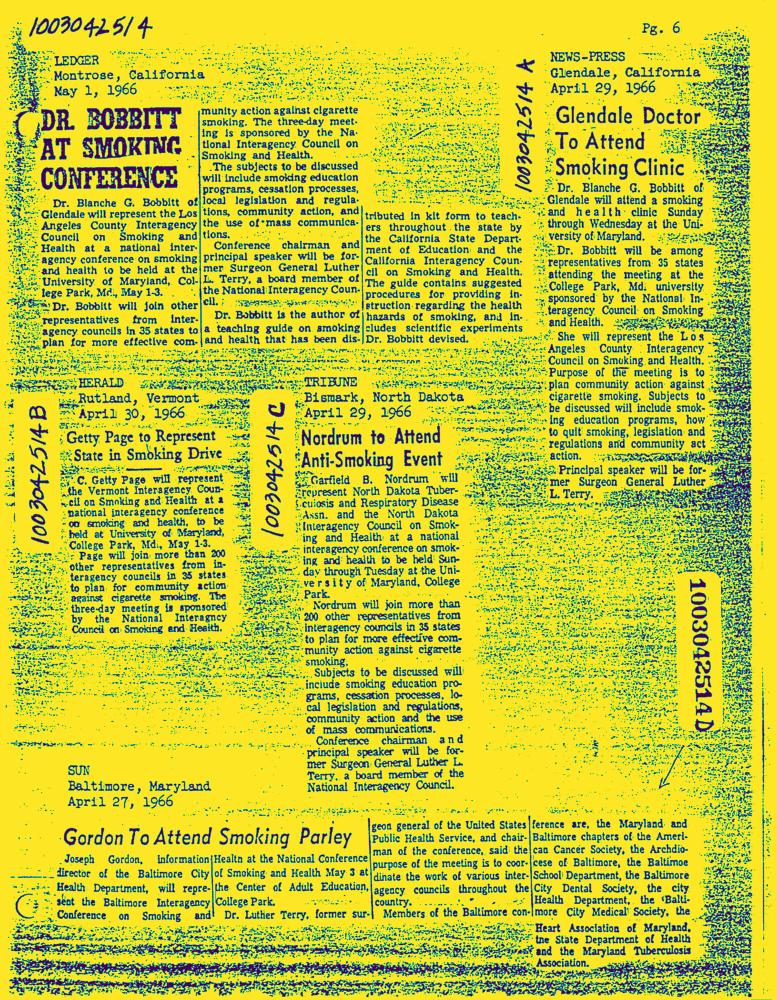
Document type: News-Article